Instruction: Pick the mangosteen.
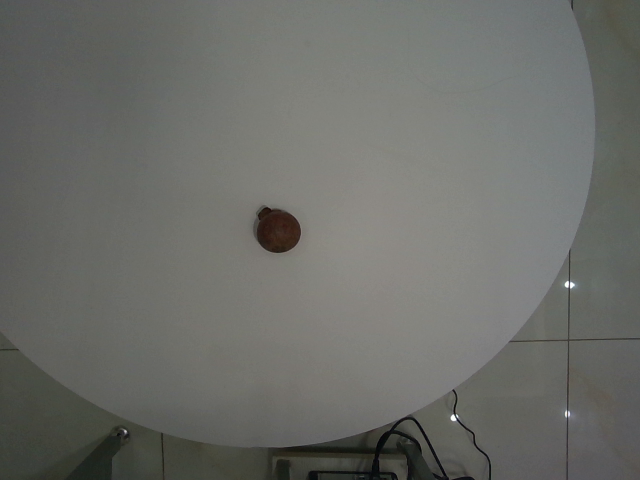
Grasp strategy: vertical